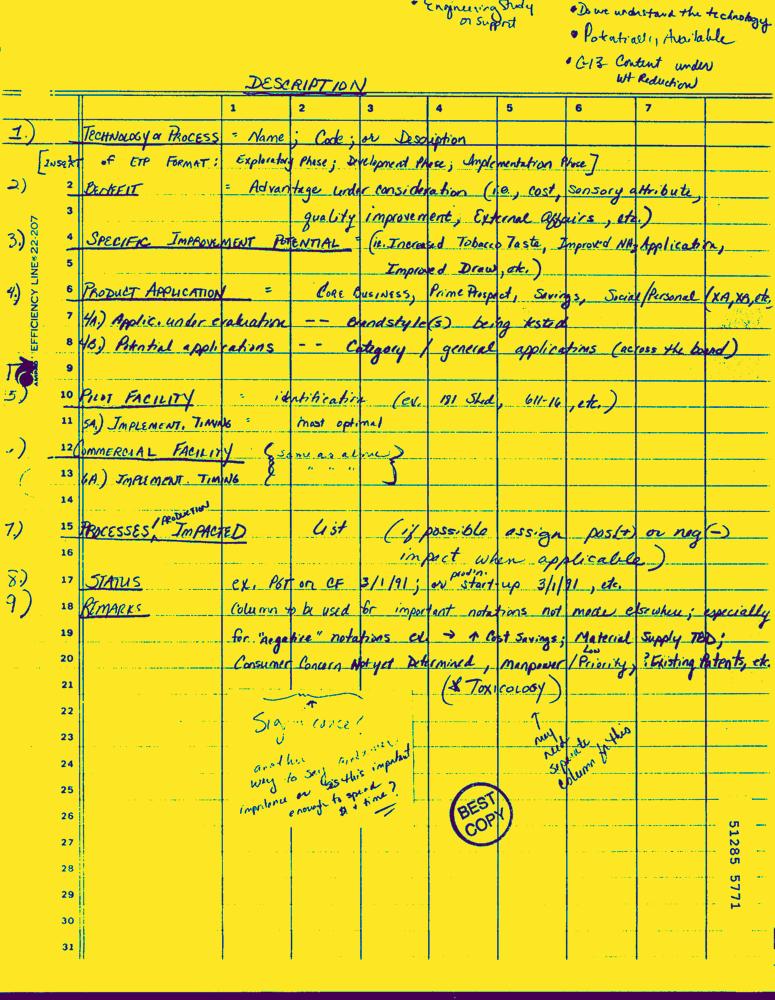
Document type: Hand-Written